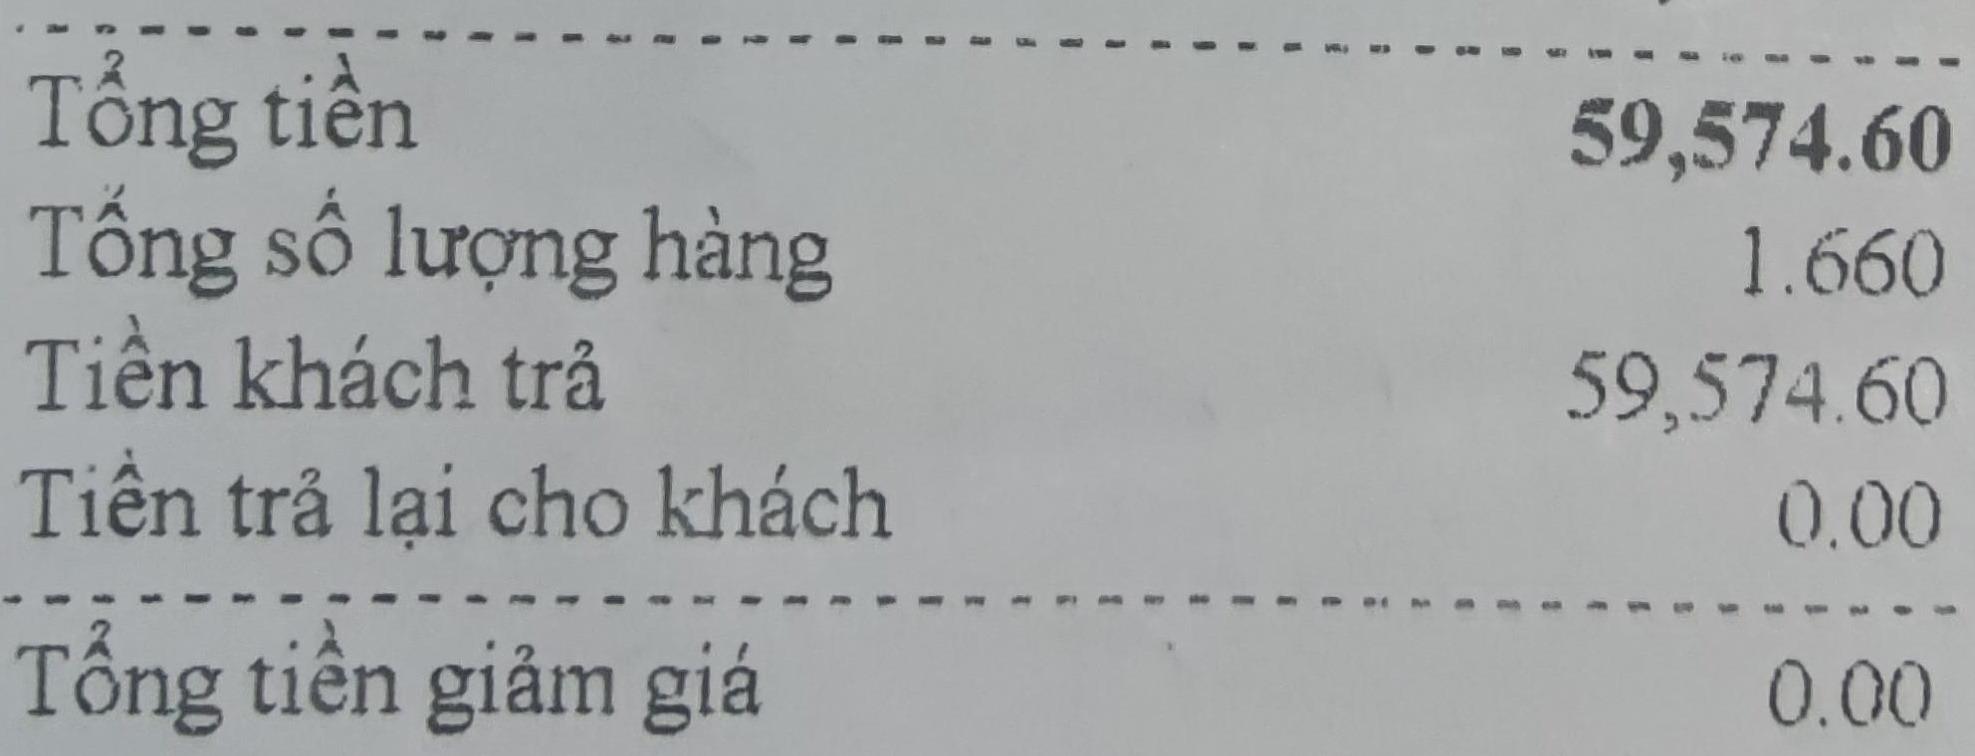
Tổng tiền 59,574.60
Tổng số lượng hàng 1.660
Tiền khách trả 59,574.60
Tiền trả lại cho khách 0.00
Tổng tiền giảm giá 0.00